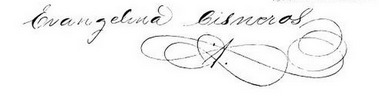
Signature of: evangelina cosio y cisneros